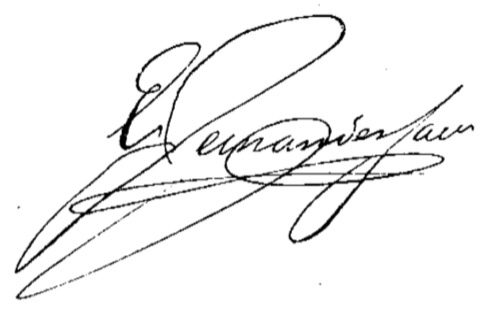
Signature of: ezequiel fernández jaén